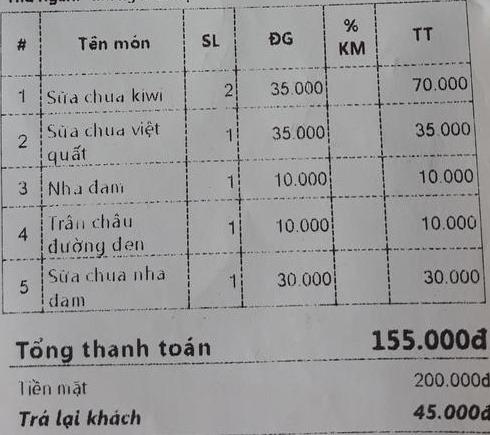
<table>
<tr>
<th>#</th>
<th>Tên món</th>
<th>SL</th>
<th>ĐG</th>
<th>% KM</th>
<th>TT</th>
</tr>
<tr>
<td>1</td>
<td>Sữa chua kiwi</td>
<td>2</td>
<td>35.000</td>
<td></td>
<td>70.000</td>
</tr>
<tr>
<td>2</td>
<td>Sữa chua việt quất</td>
<td>1</td>
<td>35.000</td>
<td></td>
<td>35.000</td>
</tr>
<tr>
<td>3</td>
<td>Nha dam</td>
<td>1</td>
<td>10.000</td>
<td></td>
<td>10.000</td>
</tr>
<tr>
<td>4</td>
<td>Trân châu đường đen</td>
<td>1</td>
<td>10.000</td>
<td></td>
<td>10.000</td>
</tr>
<tr>
<td>5</td>
<td>Sữa chua nha dam</td>
<td>1</td>
<td>30.000</td>
<td></td>
<td>30.000</td>
</tr>
</table>

Tổng thanh toán 155.000đ
Tiền mặt 200.000đ
Trả lại khách 45.000đ